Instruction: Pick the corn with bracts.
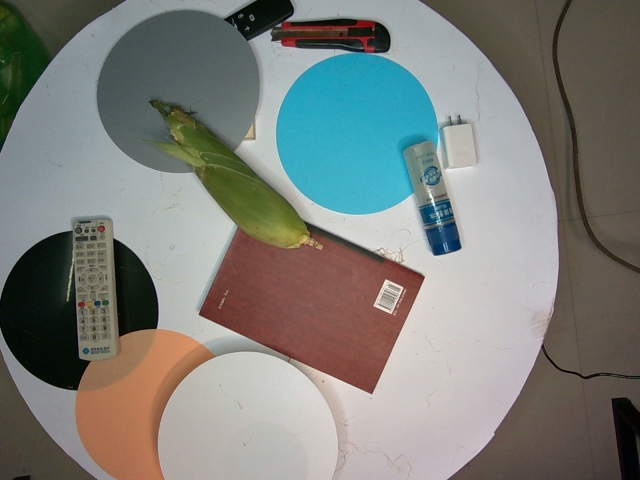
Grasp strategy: vertical